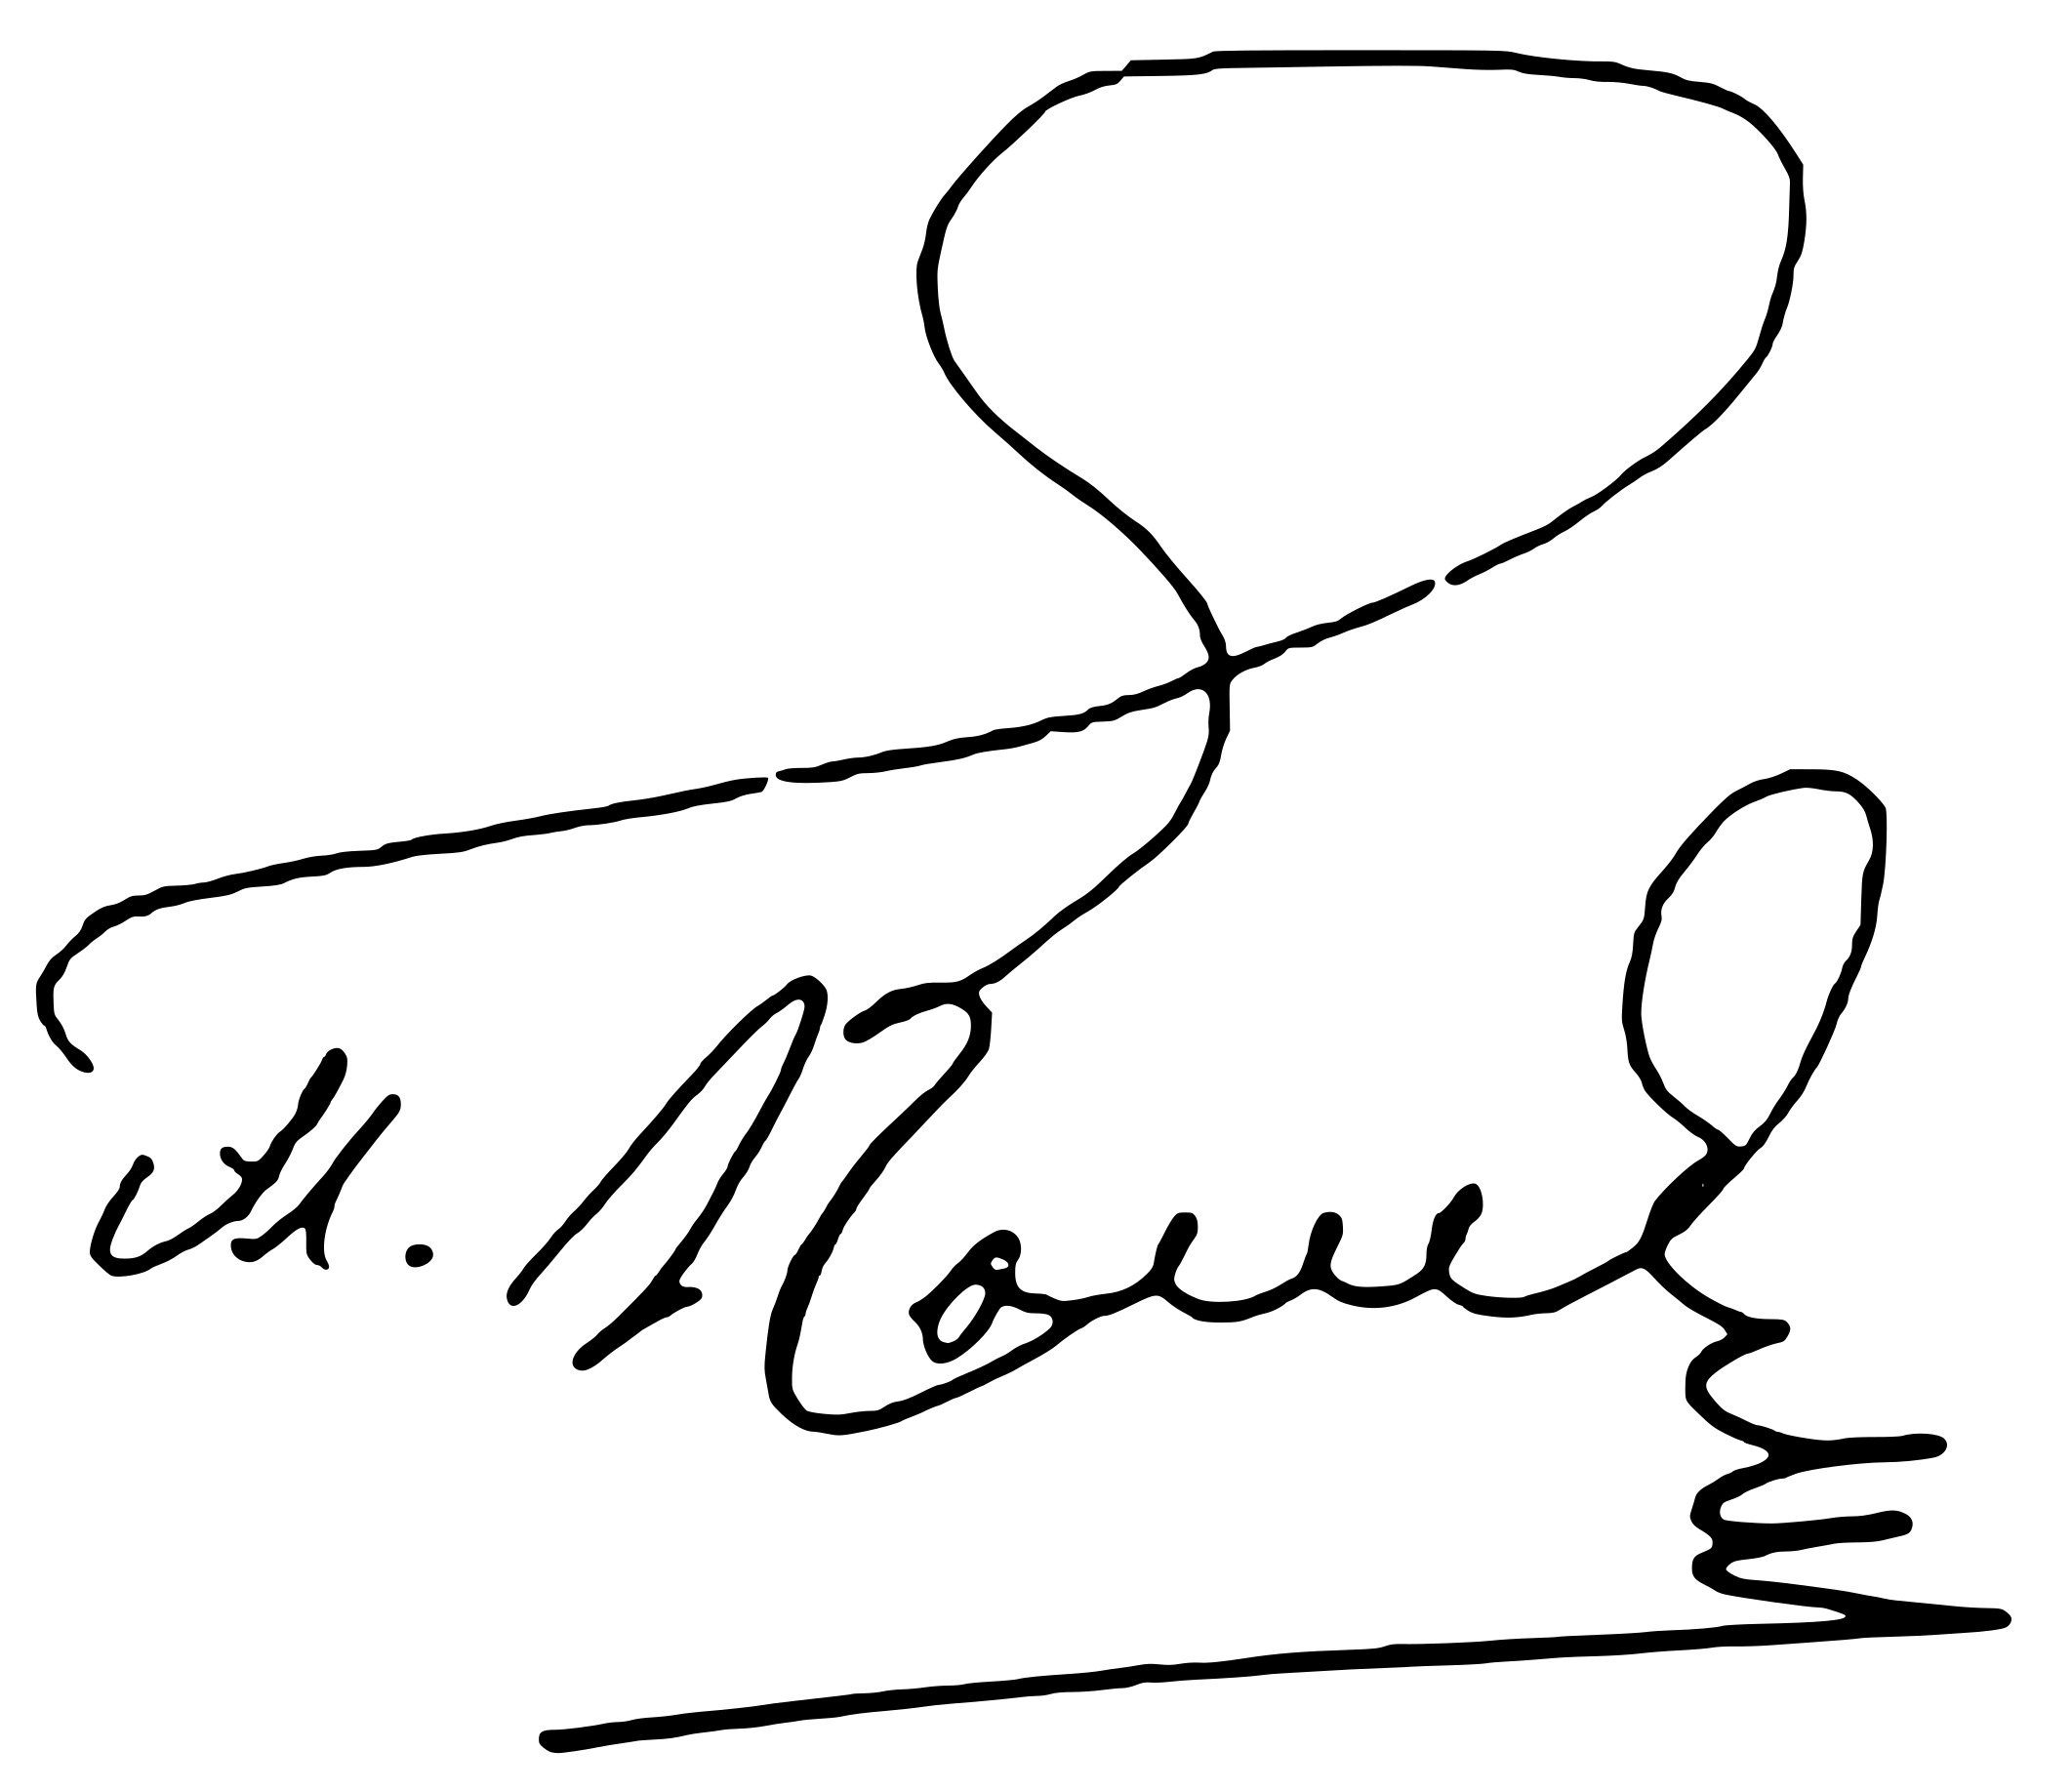
Signature of: ivan kolev